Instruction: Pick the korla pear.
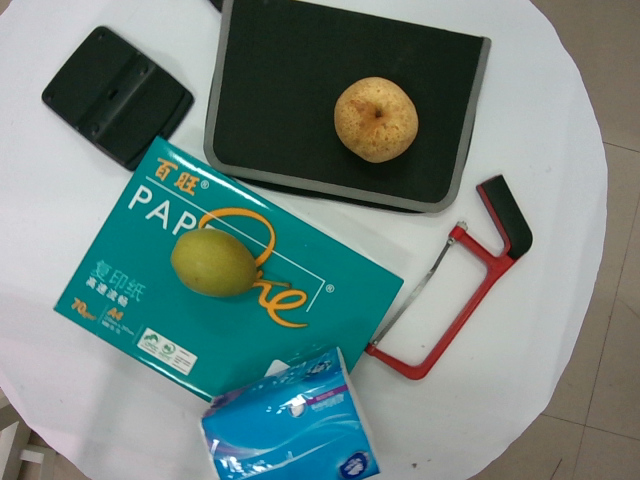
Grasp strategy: vertical